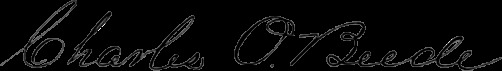
Signature of: charles o beede